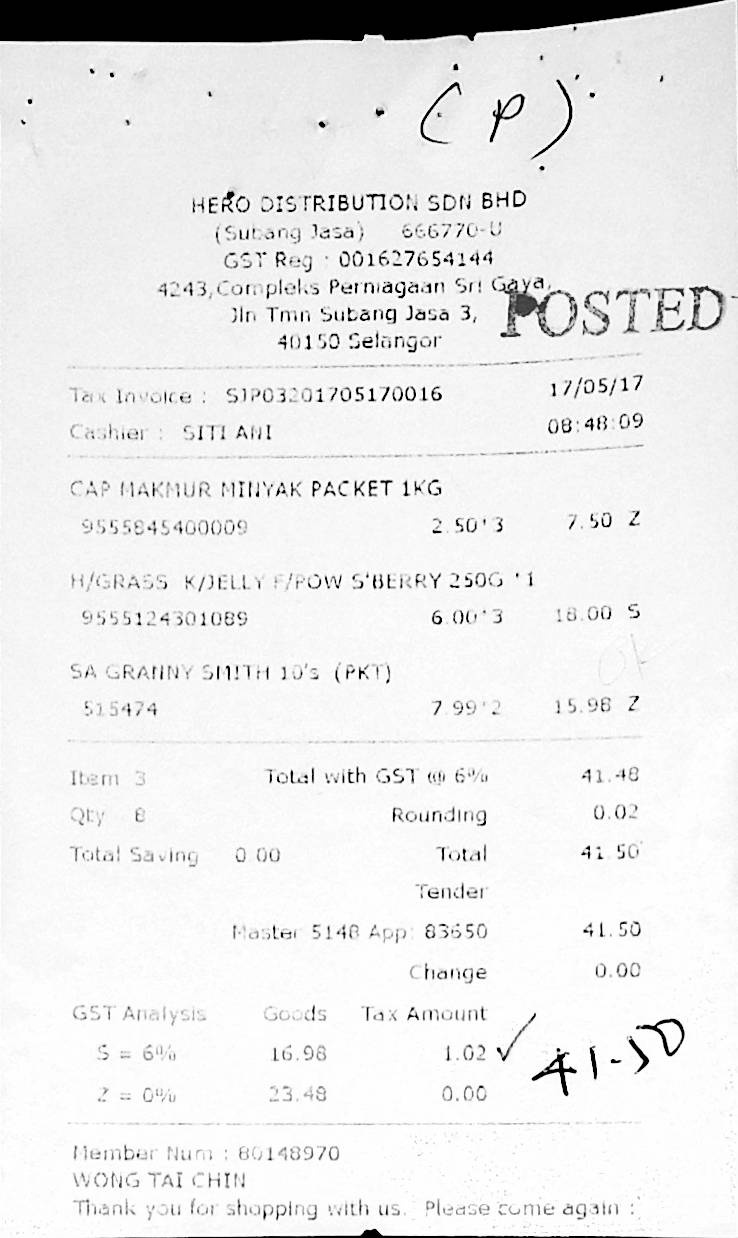
HERO DISTRIBUTION SDN BHD
(SUBANG JASA)
666770-U
GST REG : 001627654144
4243,COMPLEKS PERNIAGAAN SRI GAYA,
JLN TMN SUBANG JASA 3,
40150 SELANGOR
TAX INVOICE : SJP03201705170016
CASHIER :
SITI ANI
17/05/17
08:48:09
CAP MAKMUR MINYAK PACKET 1KG
9555845400009
H/GRASS K/JELLY F/POW S'BERRY 250G '1
9555124301089
SA GRANNY SMITH 10'S (PKT)
515474
2.50*3
6.00*3
7.99*2
7.50 Z
18.00 S
15.98 Z
8
WONG TAI CHIN
THANK YOU FOR SHOPPING WITH US. PLEASE COME AGAIN :
ITEM 3
QTY
TOTAL SAVING
0.00
TOTAL WITH GST @ 6%
ROUNDING
TOTAL
TENDER
MASTER 5148 APP: 83650
CHANGE
41.48
0.02
41.50
41.50
0.00
GST ANALYSIS
GOODS
TAX AMOUNT
S = 6%
Z = 0%
16.98
23.48
1.02
0.00
MEMBER NUM : 80148970